Question: What appears to be the issue?
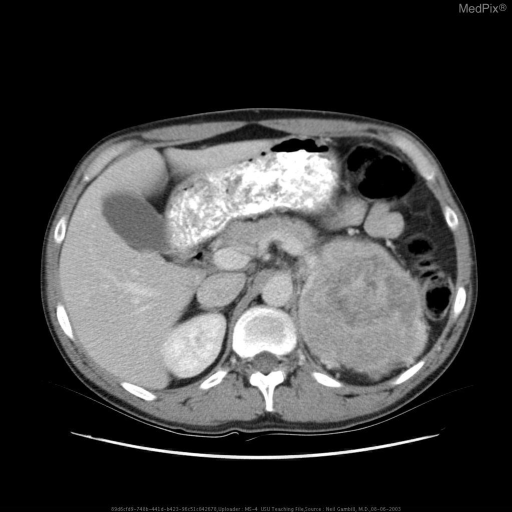
Answer: The findings suggest CT Chest Abd Pelvis with oral and IV contrast large soft tissue mass arising from left adrenal gland measuring 9.5 X 8.9 X 13cm in the oblique coronal, AP, and Craniocaudal dimensions.  Loss of tissue plane between tail of pancreas, spleen, and bowel.. Large soft tissue mass arising from left adrenal gland measuring 9.5 X 8.9 X 13cm in the oblique coronal, AP, and Craniocaudal dimensions.  Loss of tissue plane between tail of pancreas, spleen, and bowel.. The patient might have a history of 30 y/o male with no significant PMH presents with symptoms of headache and flushing.  Was discovered to have BP 250/140..